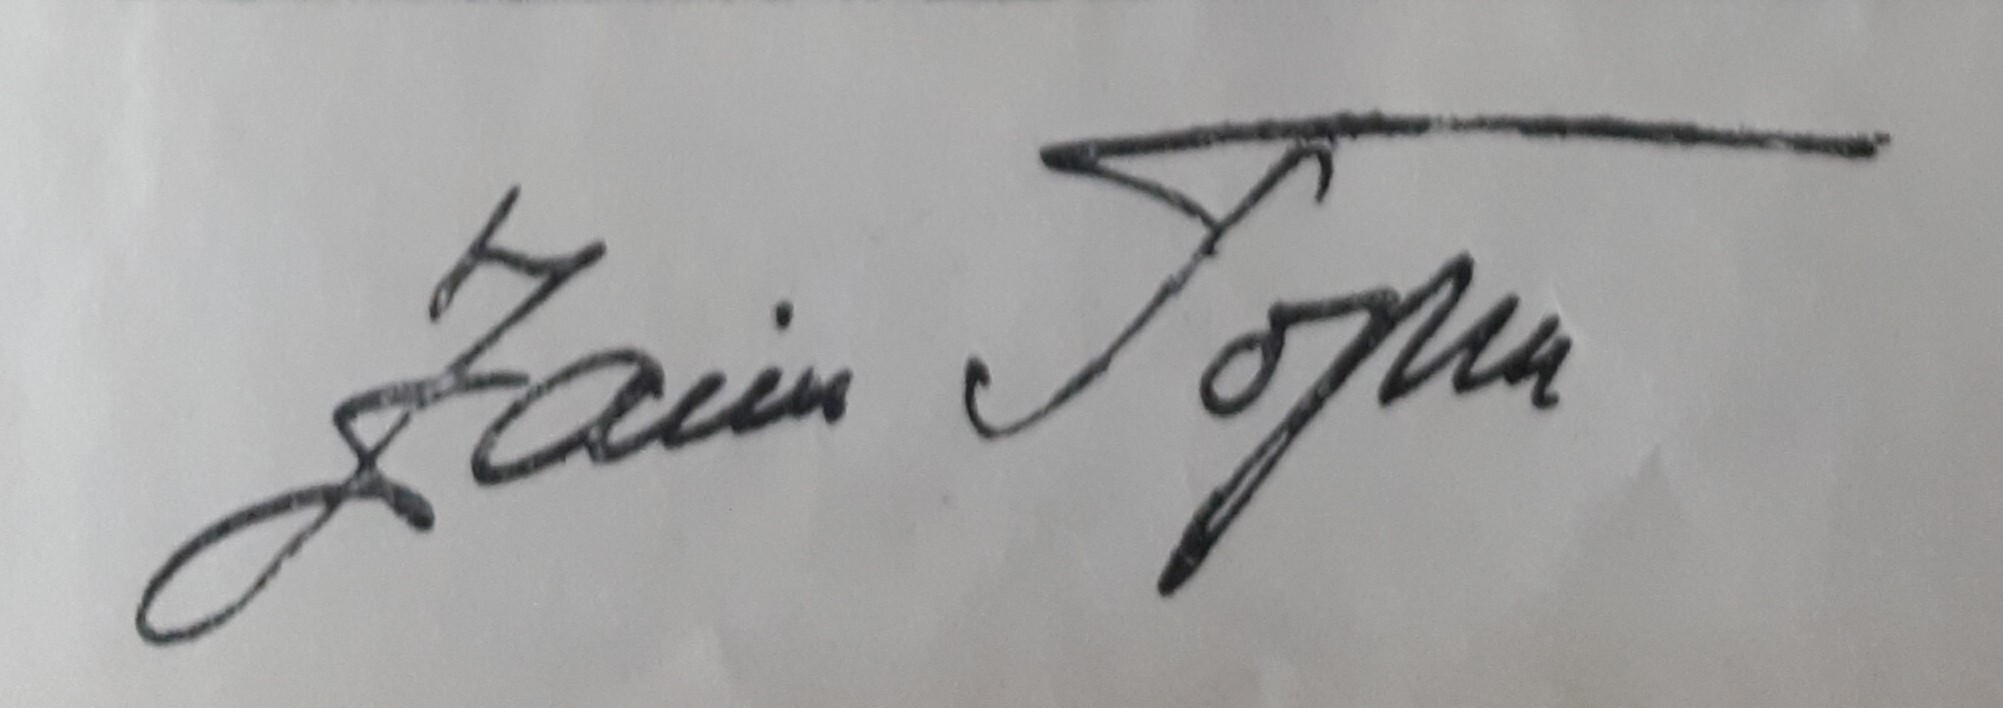
Signature of: zaim topčić